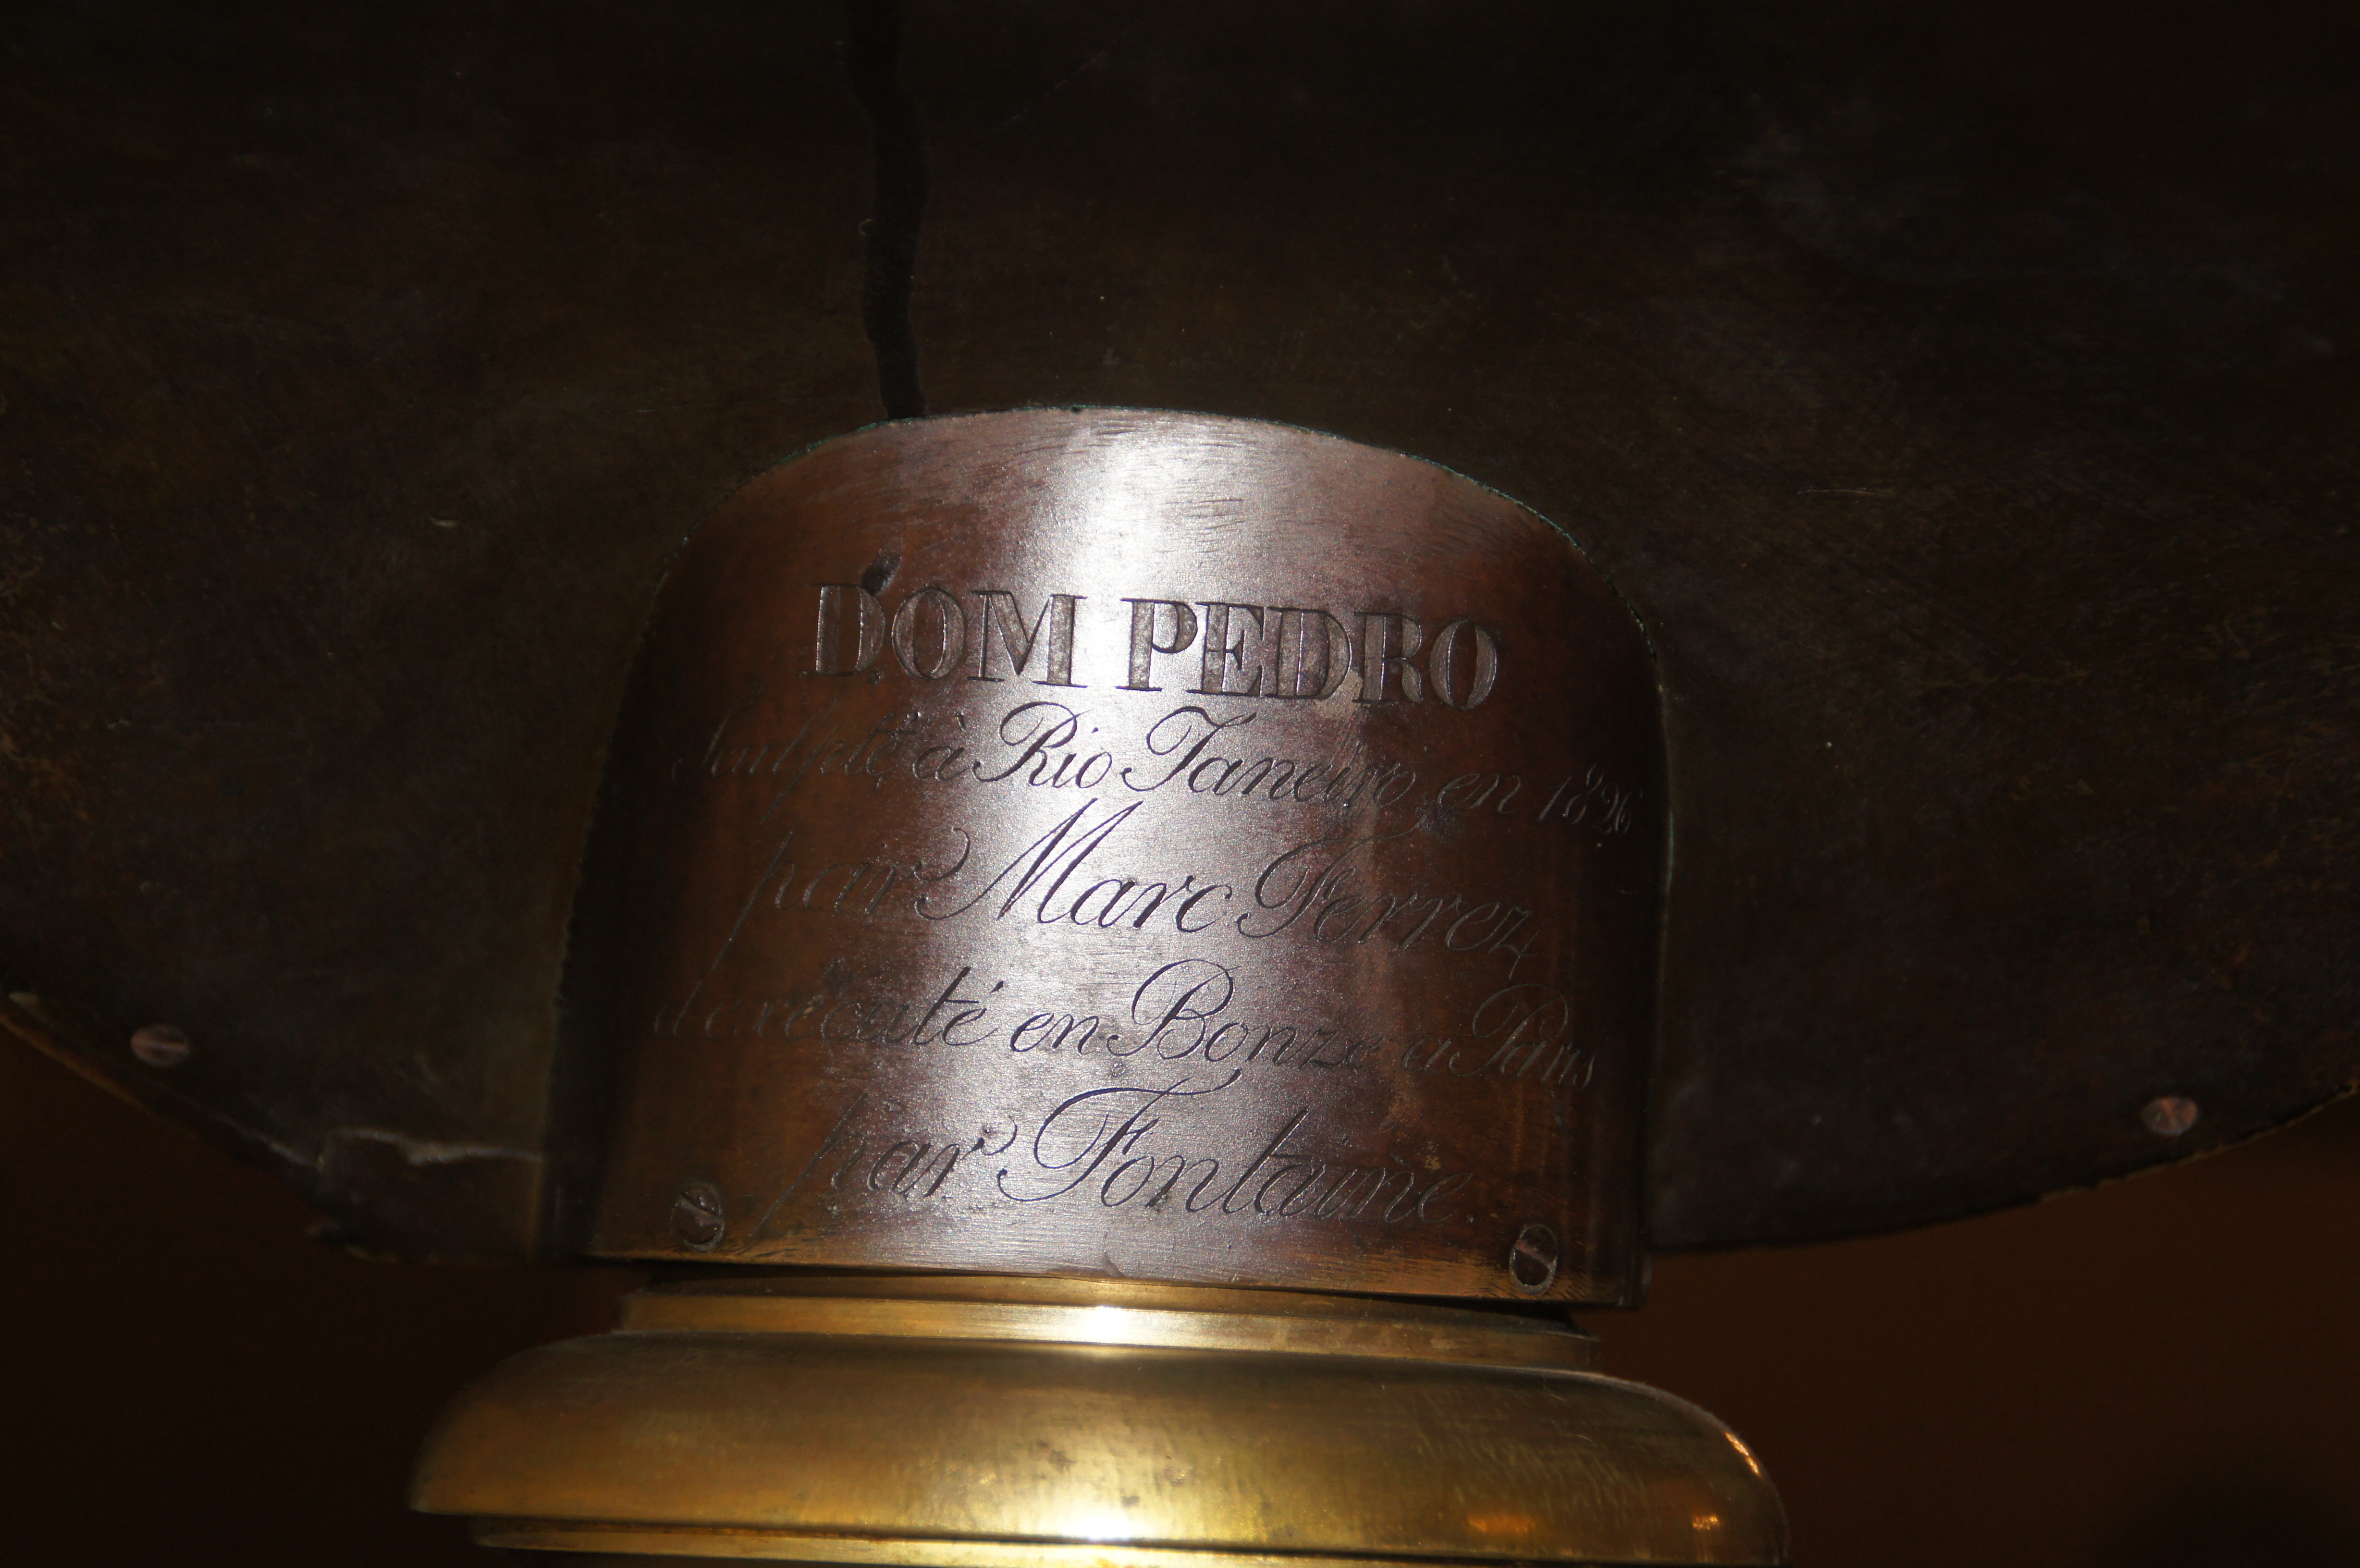
Signature of: marc ferrez